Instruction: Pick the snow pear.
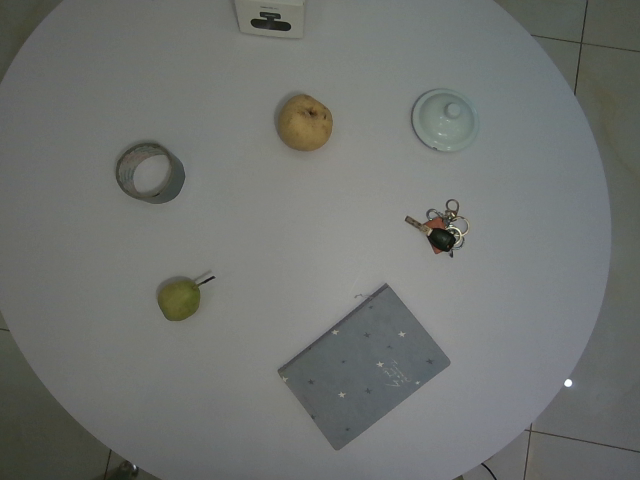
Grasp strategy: vertical